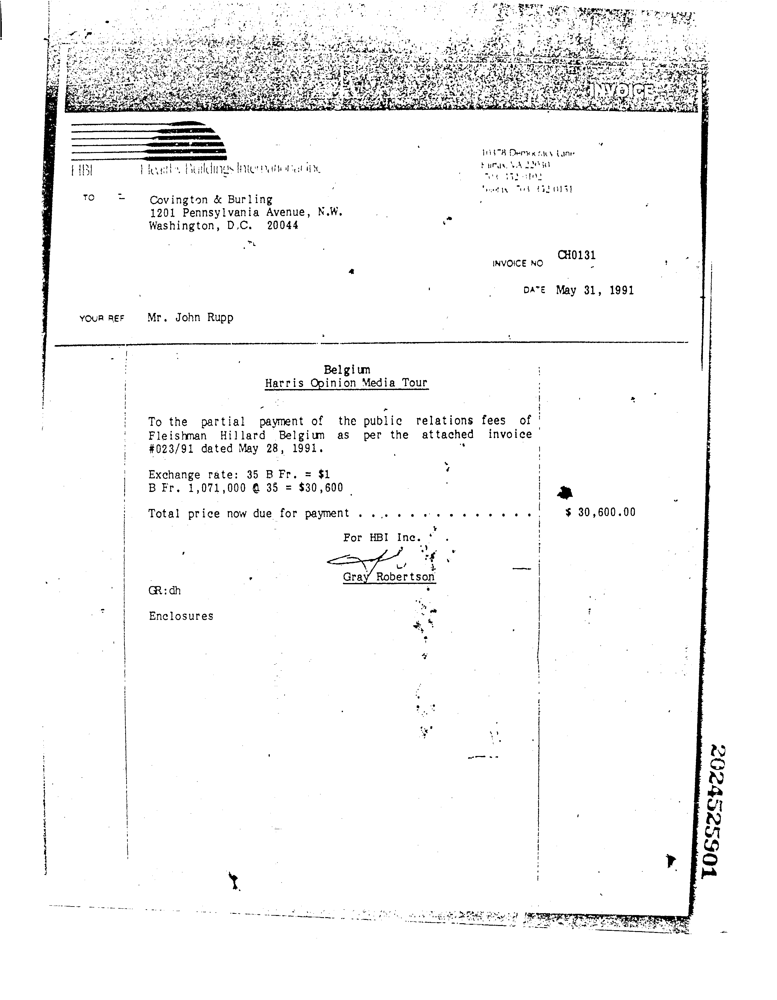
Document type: Invoice